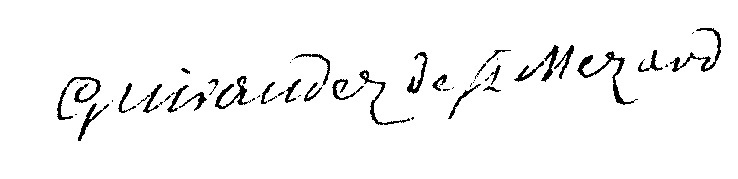
Signature of: mathieu guiraudez de saint mézard